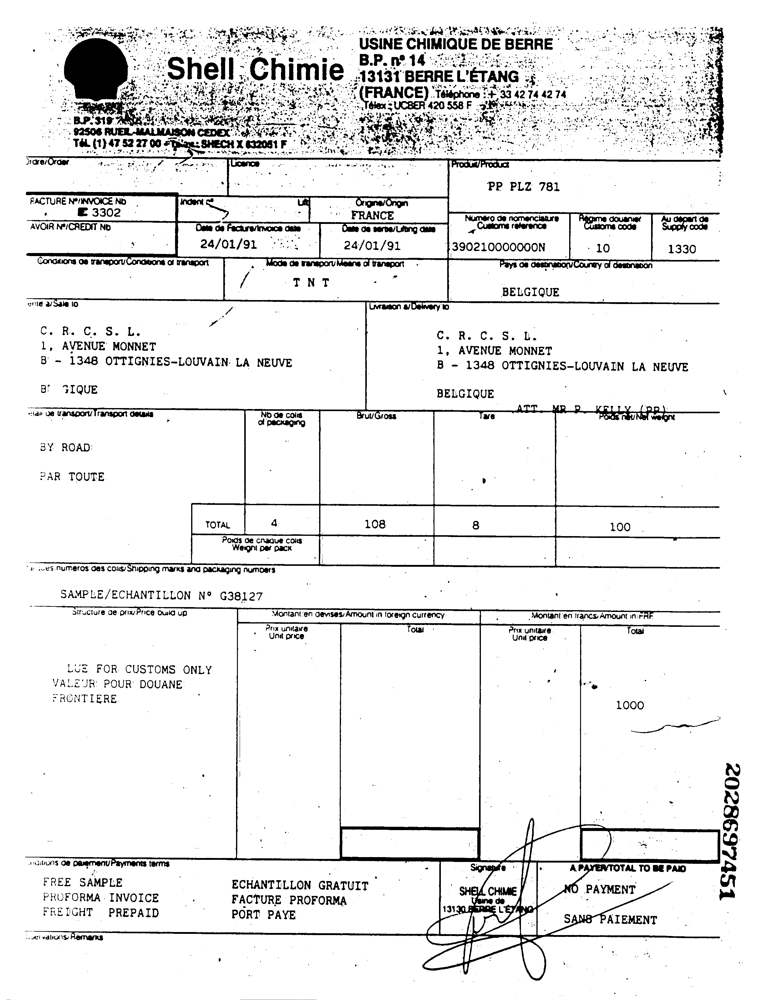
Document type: Invoice